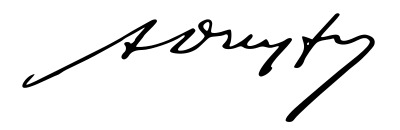
Signature of: alfred dreyfus